Question: What is the address or location of the property listed in the document?
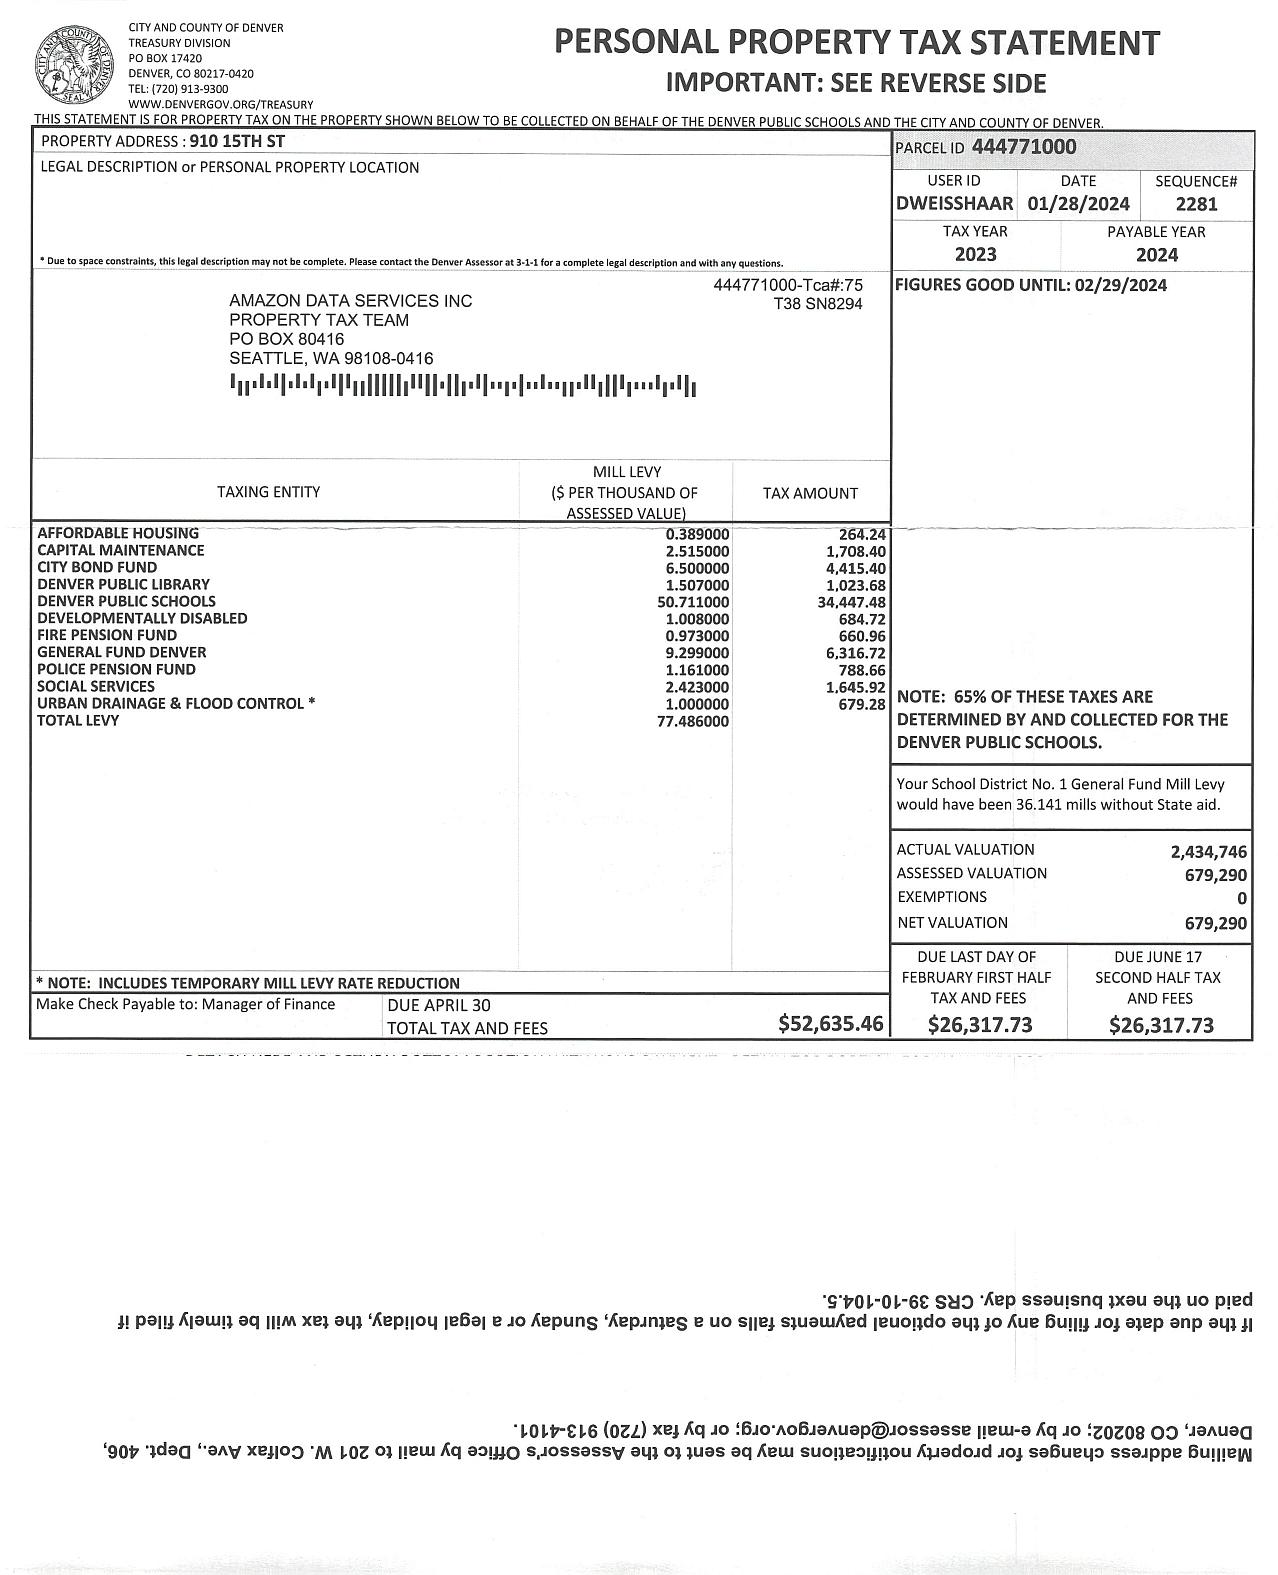
Answer: "910 15TH ST"